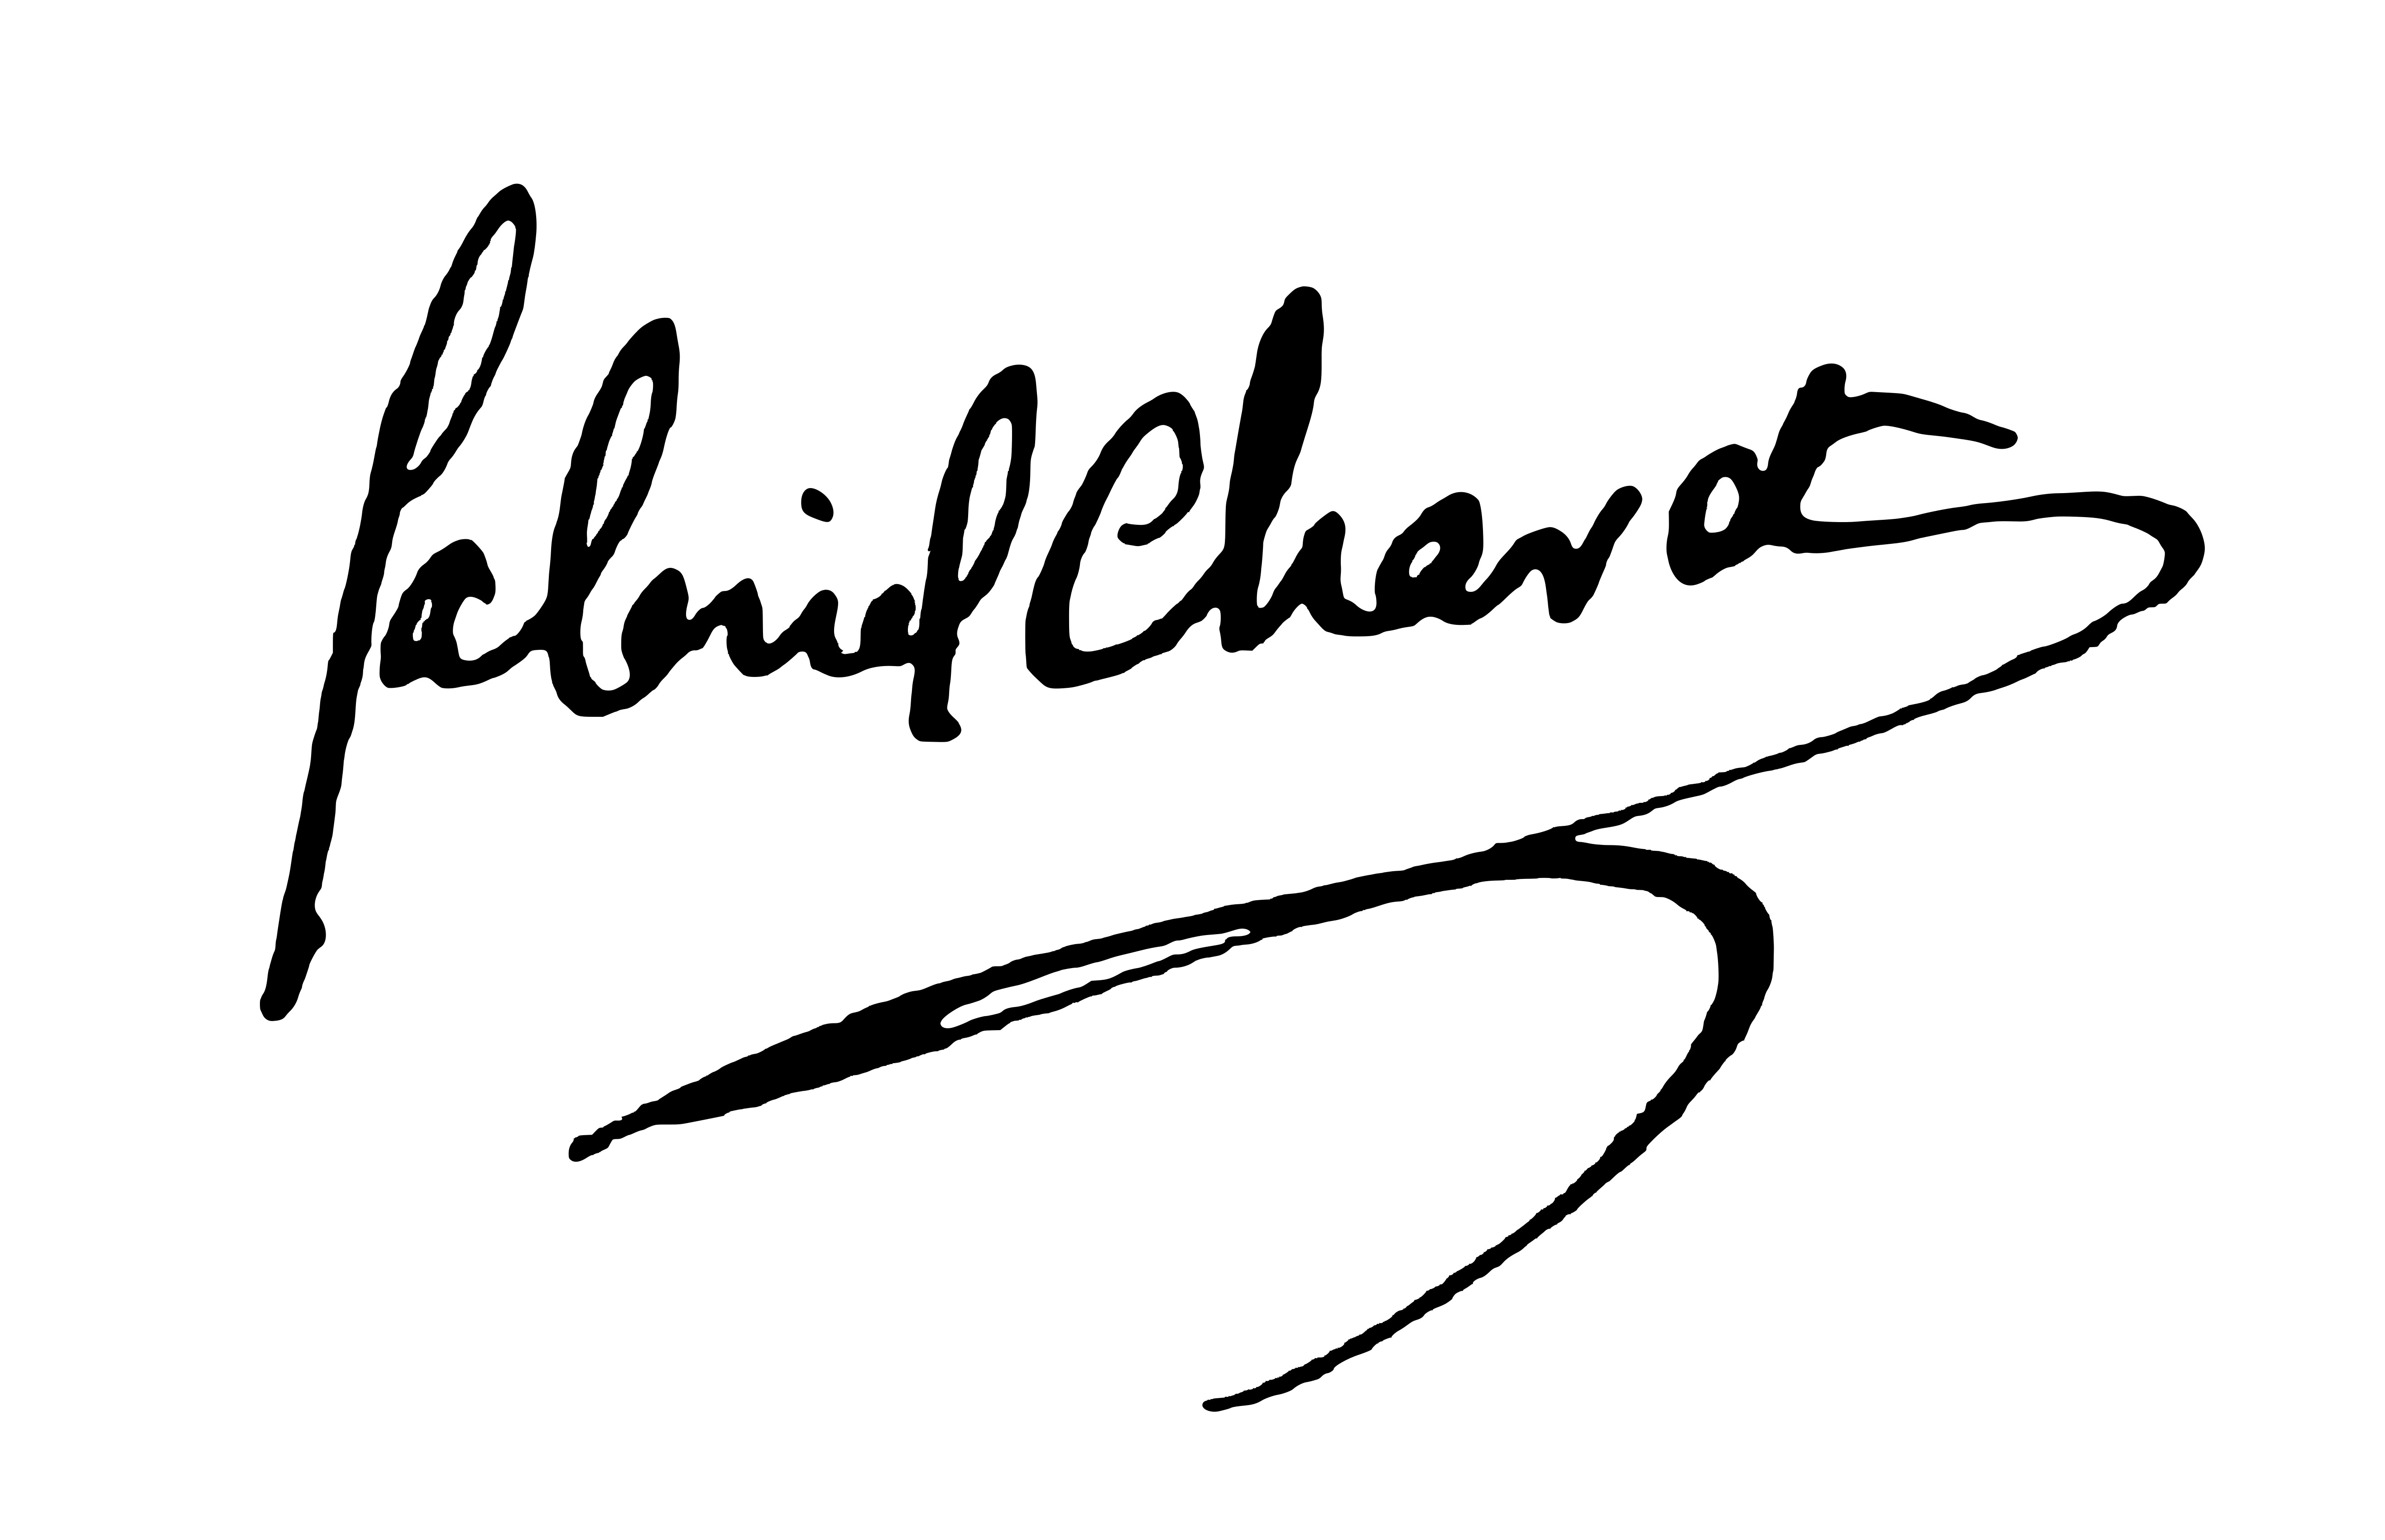
Signature of: gabriel chavet